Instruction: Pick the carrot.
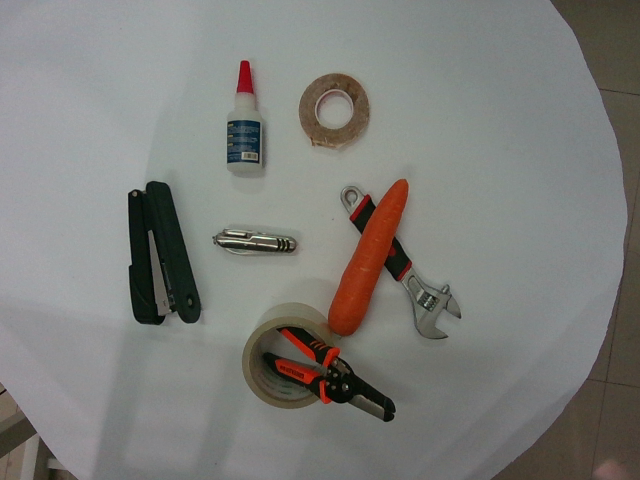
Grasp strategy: vertical